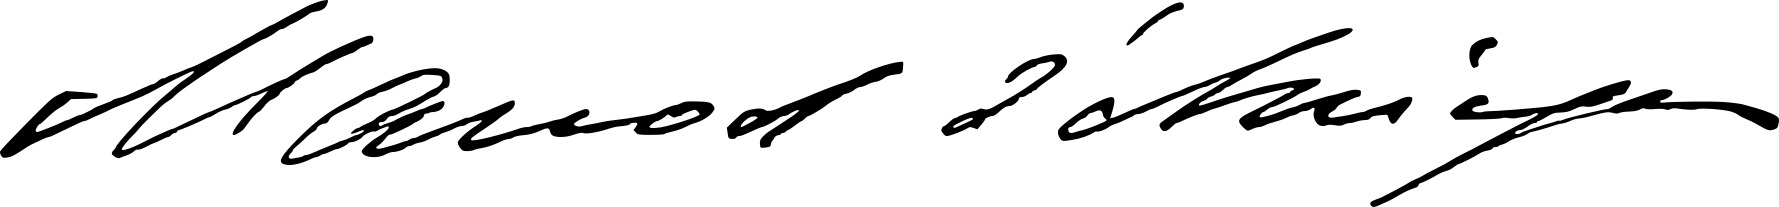
Signature of: manuel de arriaga